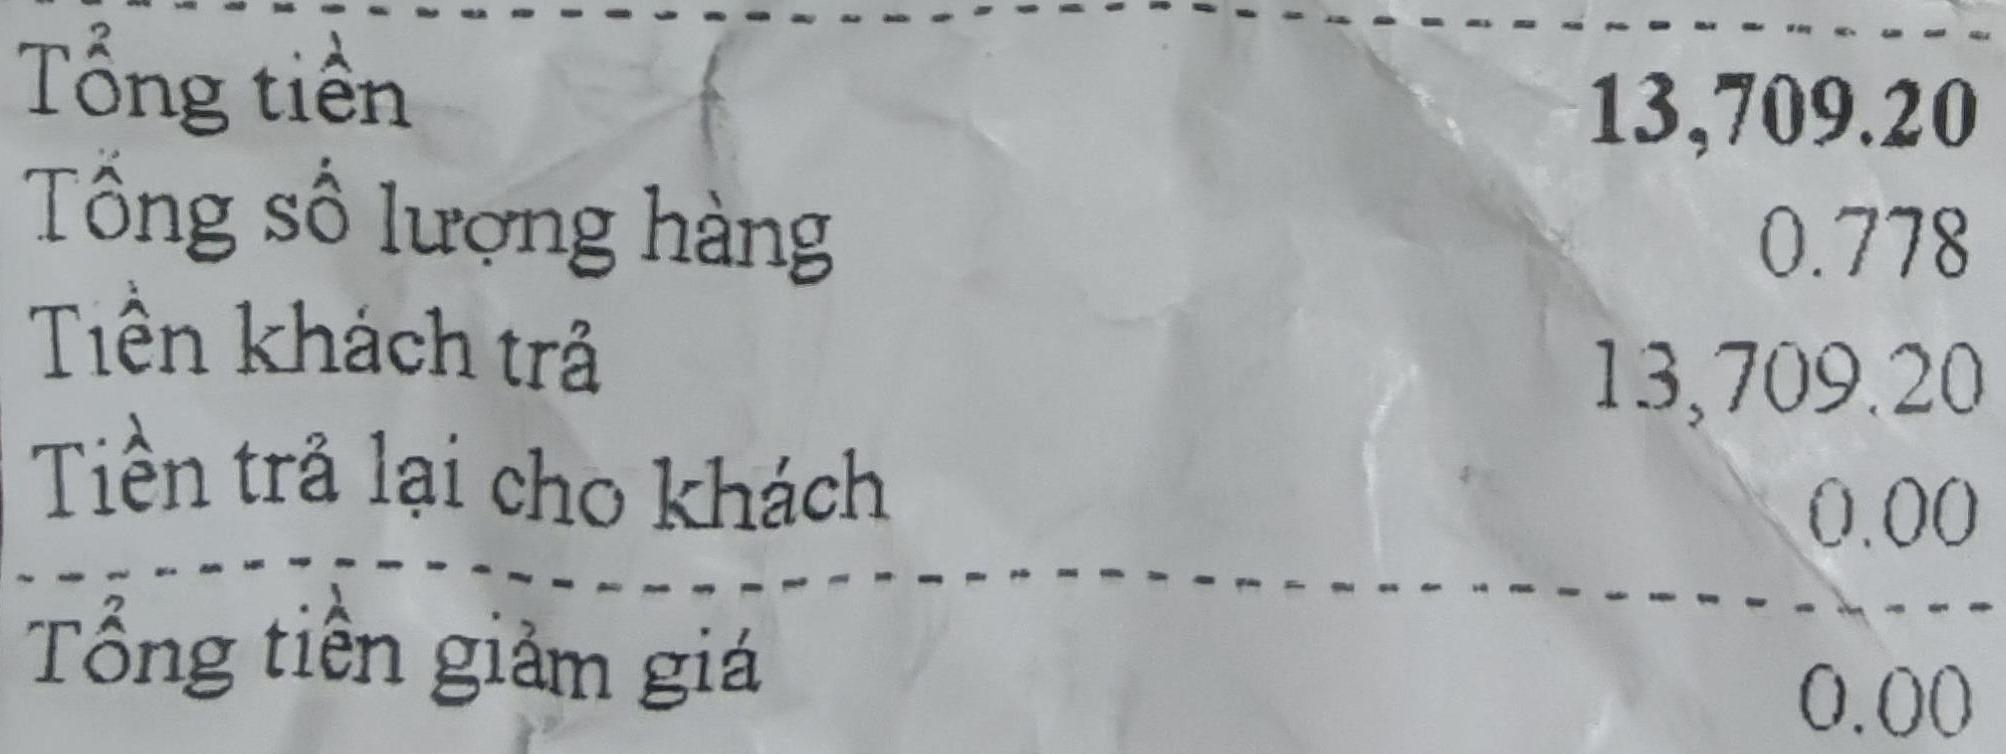
Tổng tiền 13,709.20
Tổng số lượng hàng 0.778
Tiền khách trả 13,709.20
Tiền trả lại cho khách 0.00
Tổng tiền giảm giá 0.00